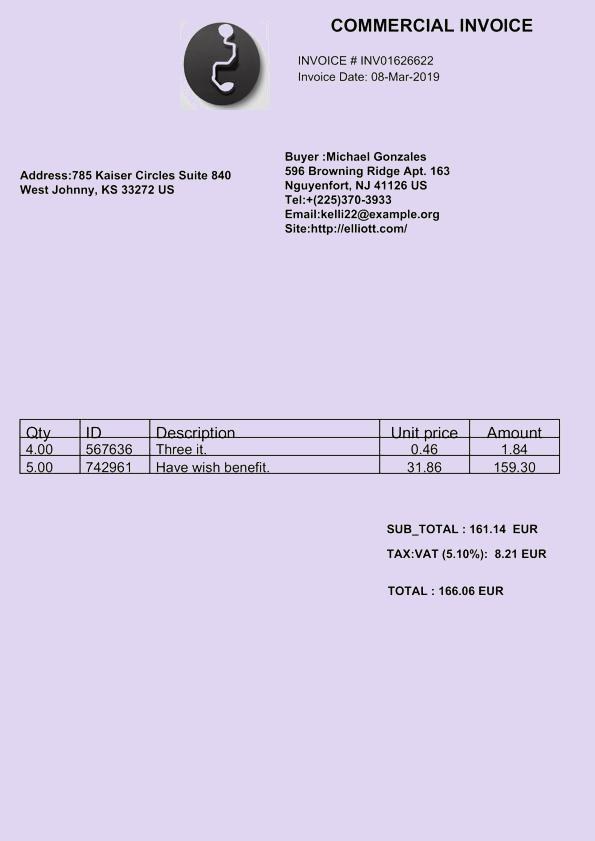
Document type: Invoice